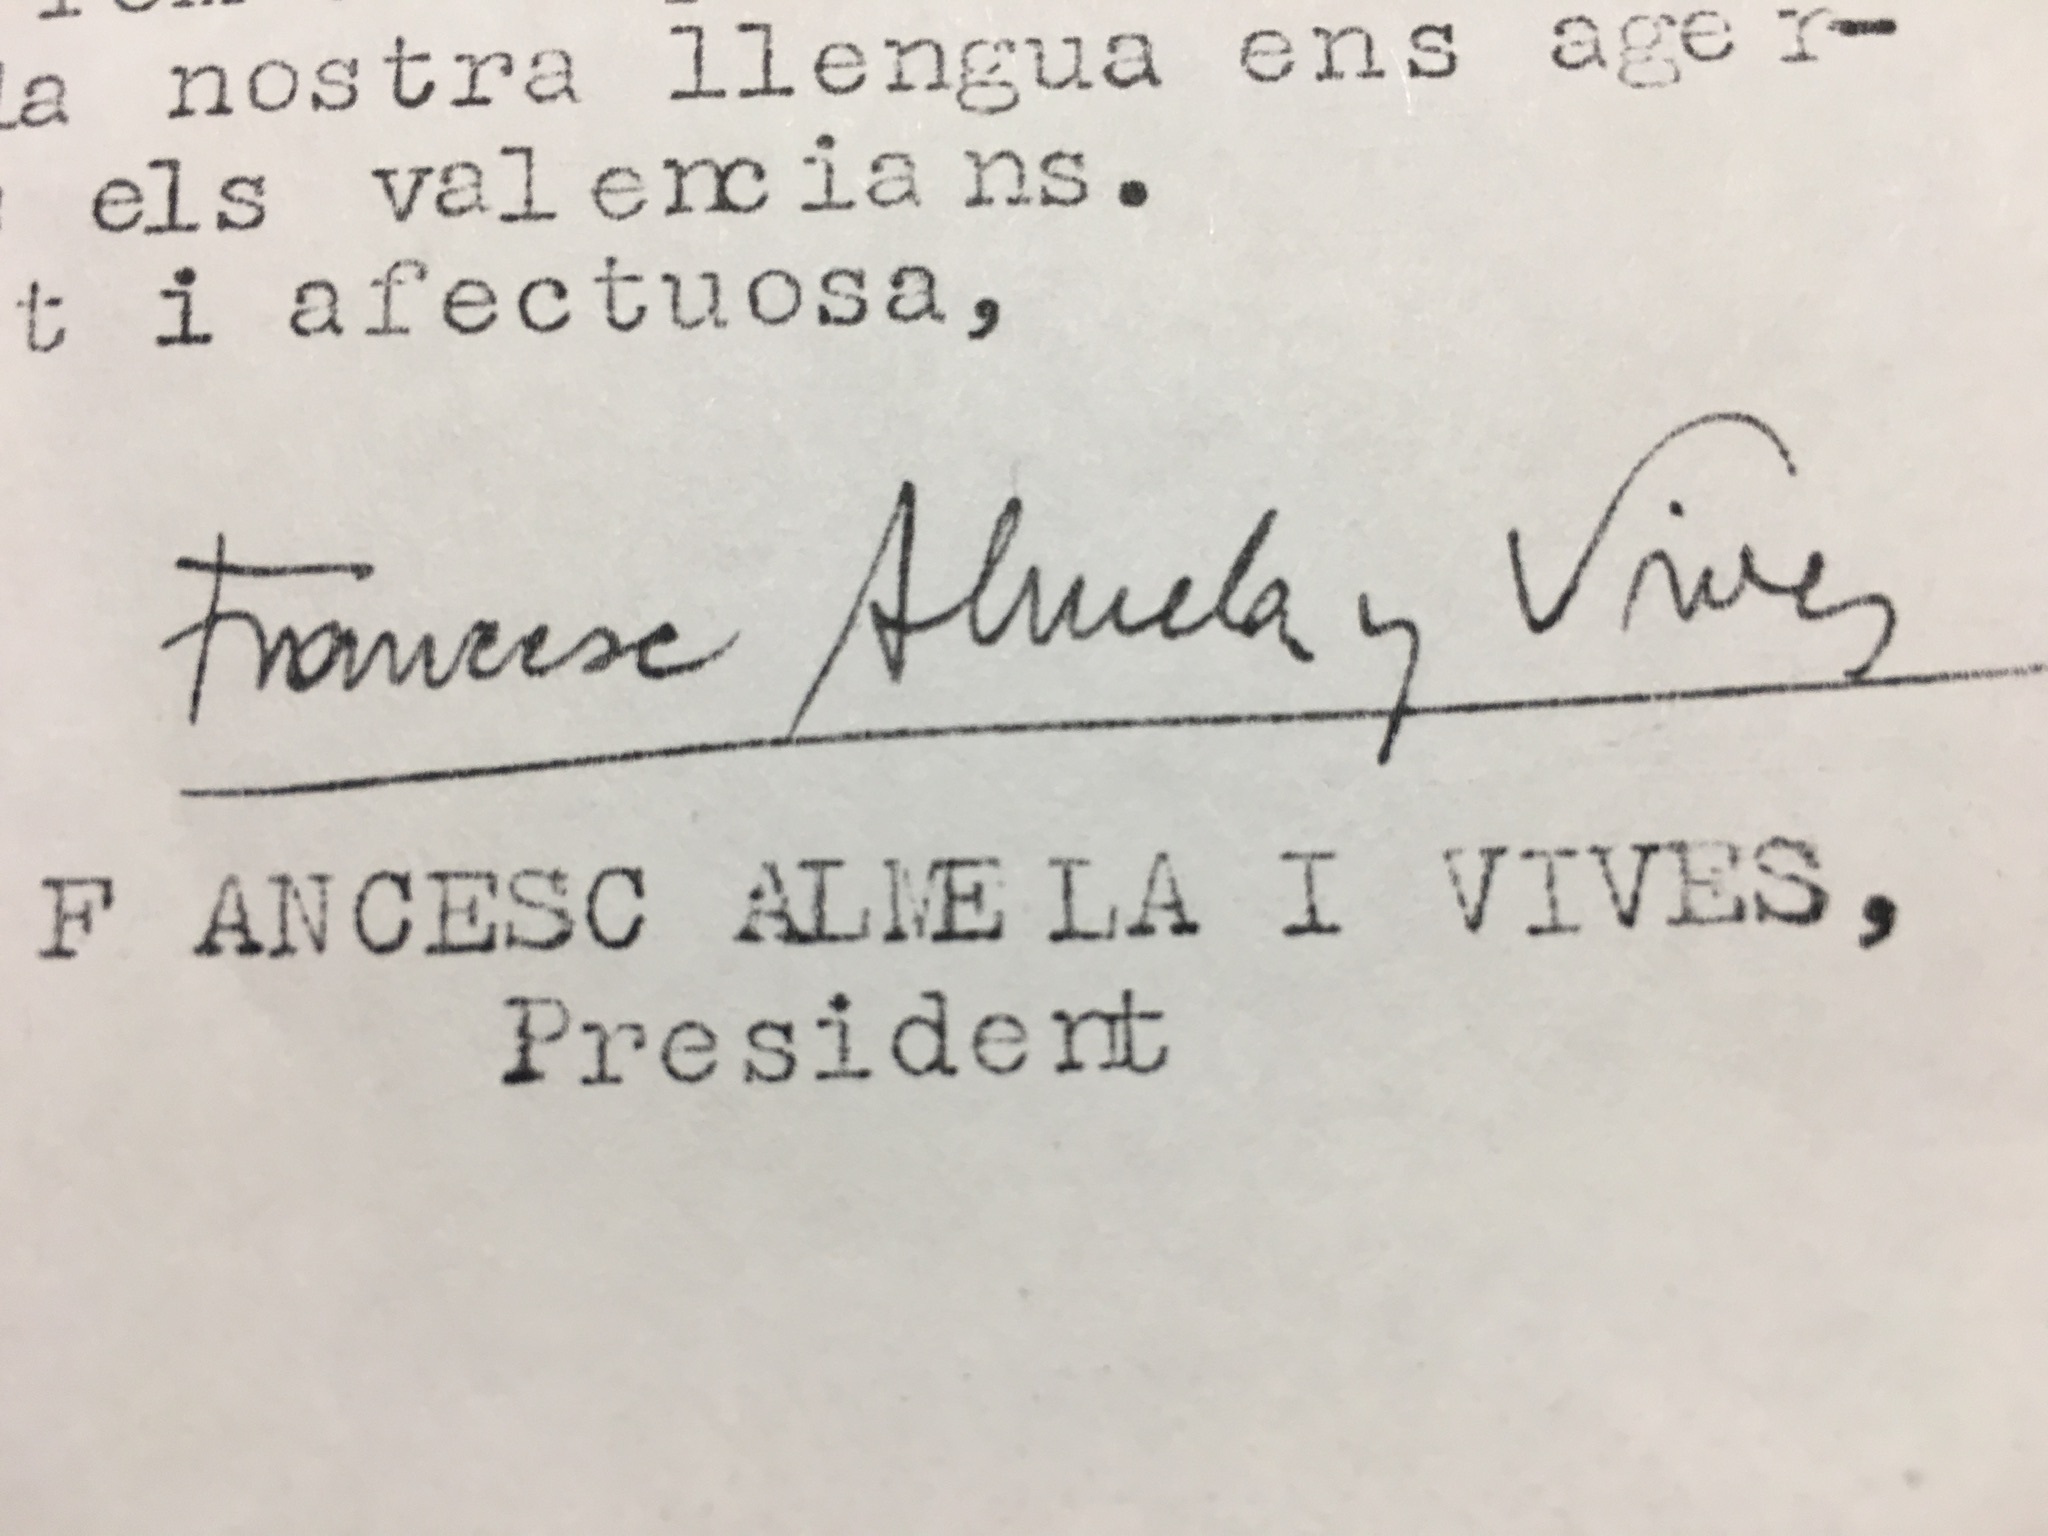
Signature of: francesc almela i vives